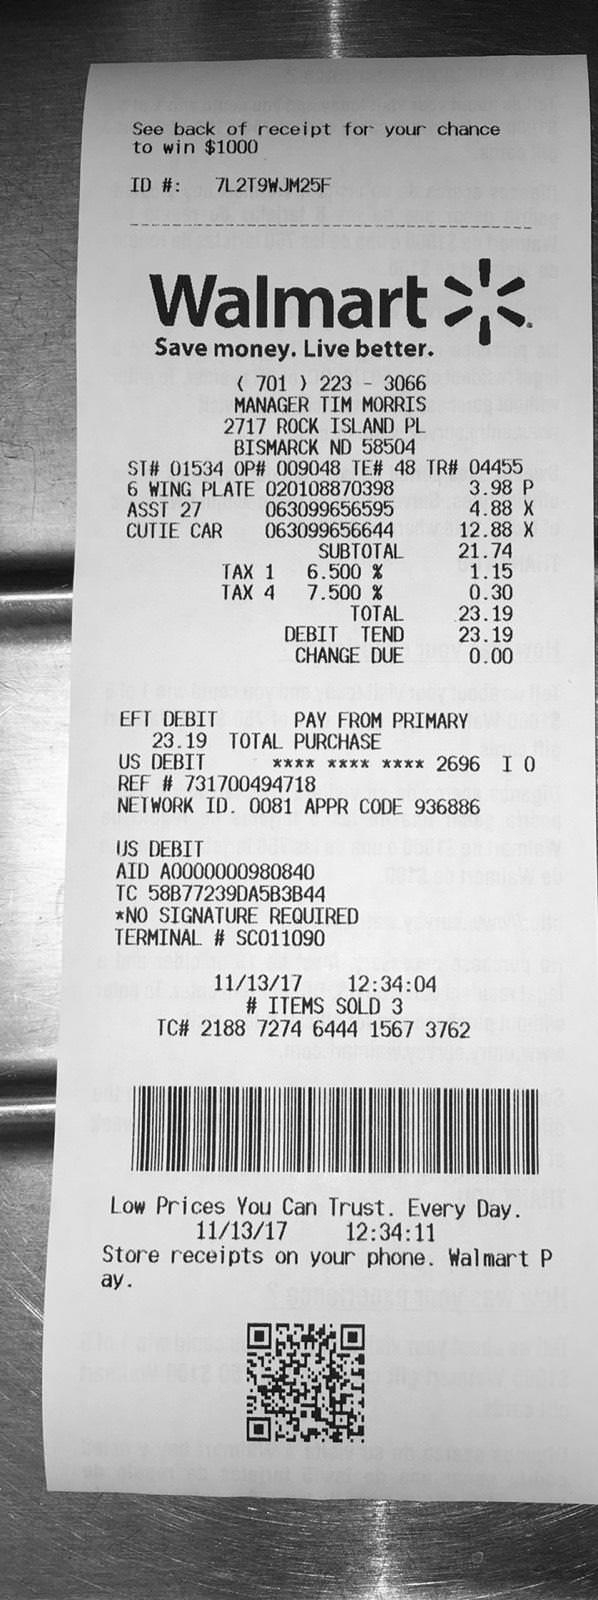
gt_parse: date: 11/13/17
criticals: name: TOTAL
price: 23.19
store: Walmart
tell: ( 701 ) 223 - 3066